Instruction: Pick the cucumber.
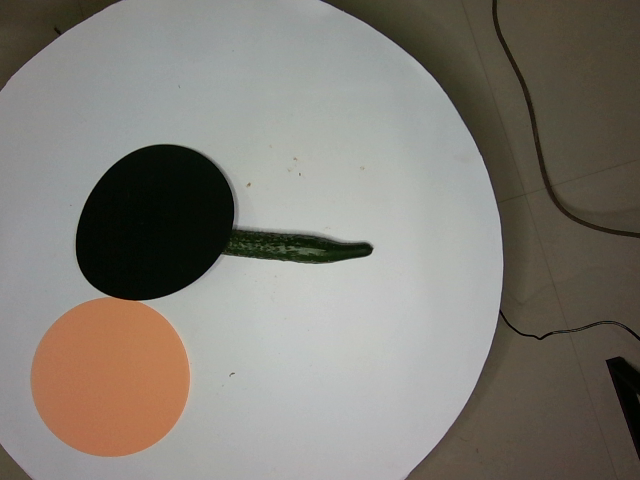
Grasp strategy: vertical